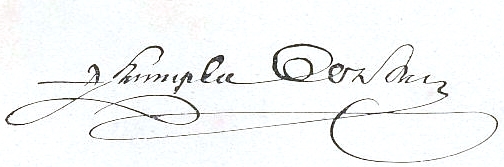
Signature of: dmitry volkov